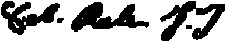
Signature of: sébastien rale